Question: By what date must an appeal be filed according to the document?
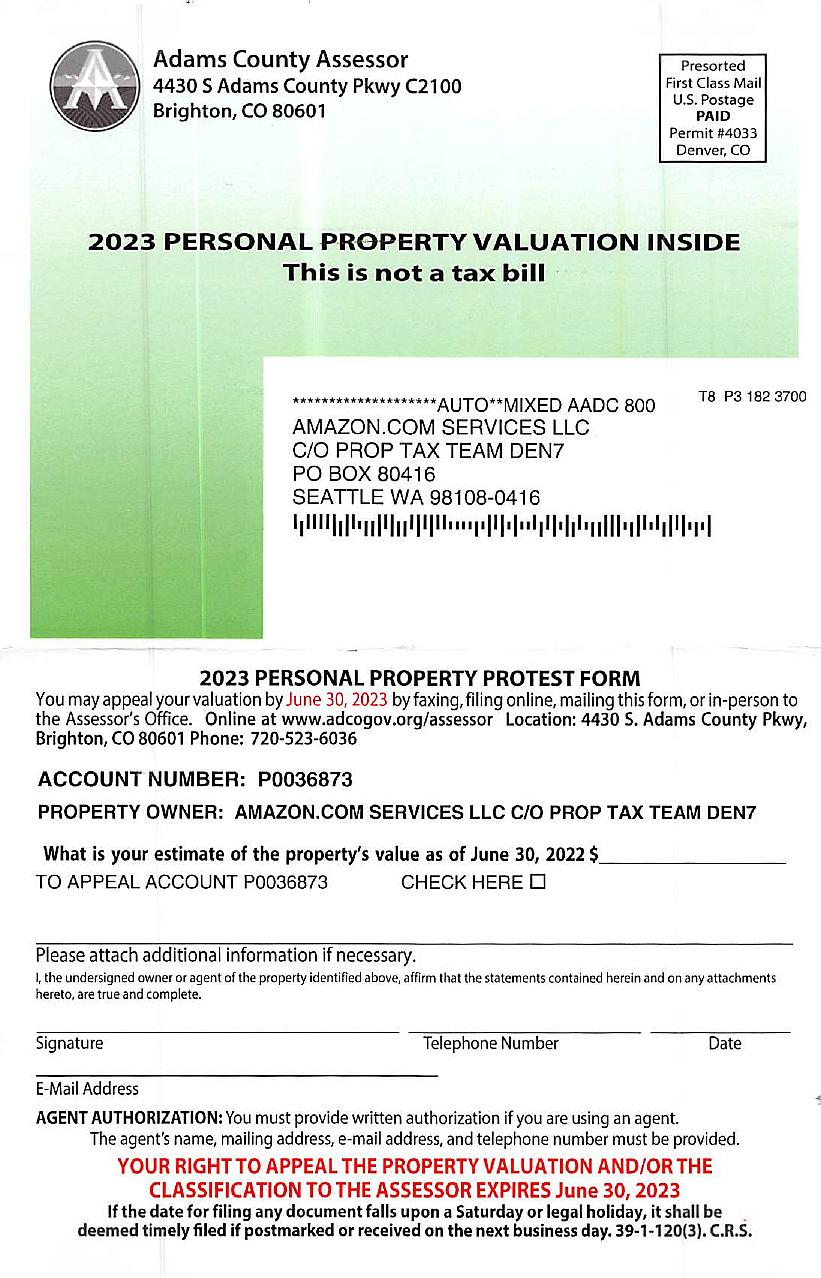
Answer: "30-Jun-23"